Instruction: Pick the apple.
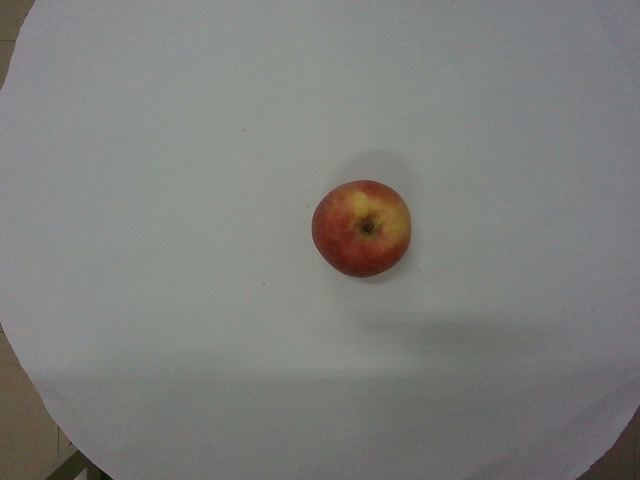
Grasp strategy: vertical